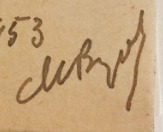
Signature of: maurice bizot